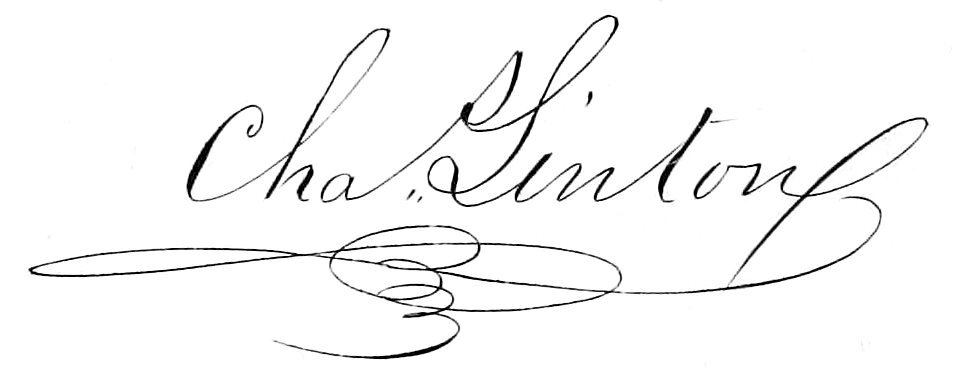
Signature of: charles linton